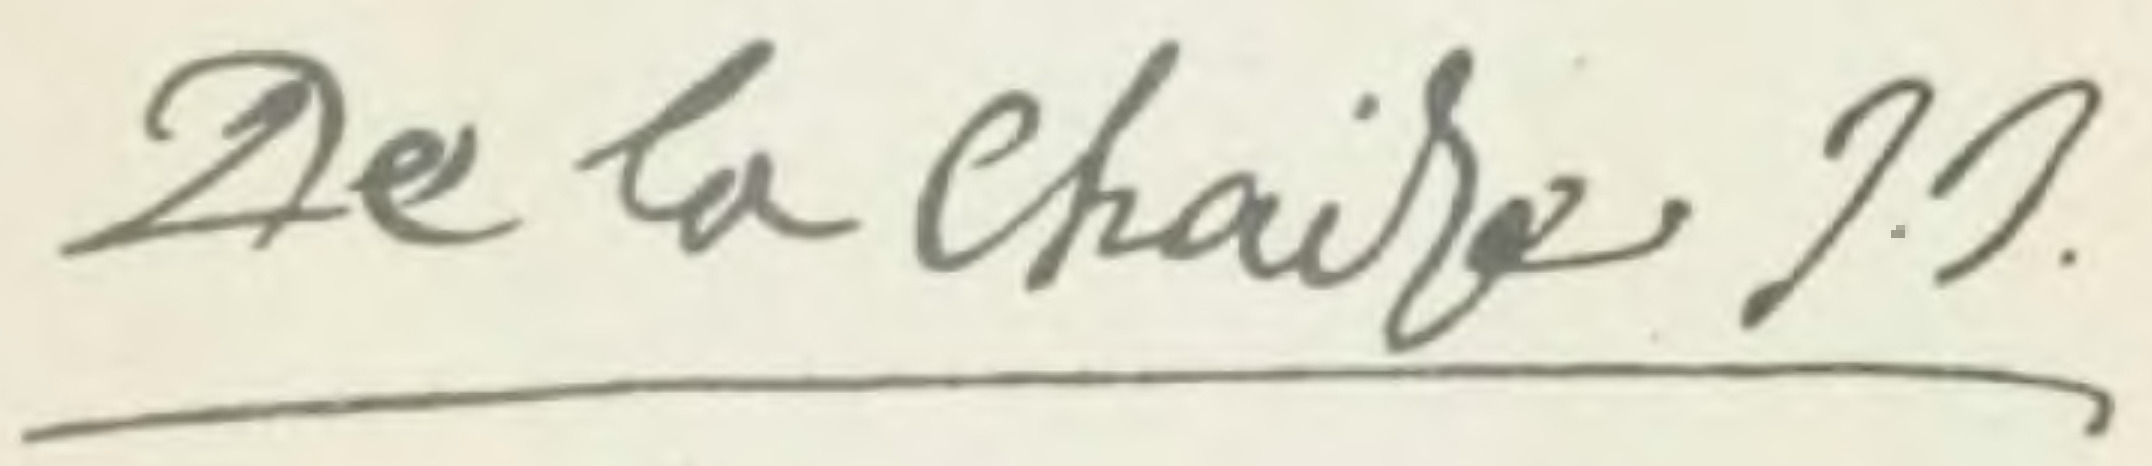
Signature of: françois de la chaise